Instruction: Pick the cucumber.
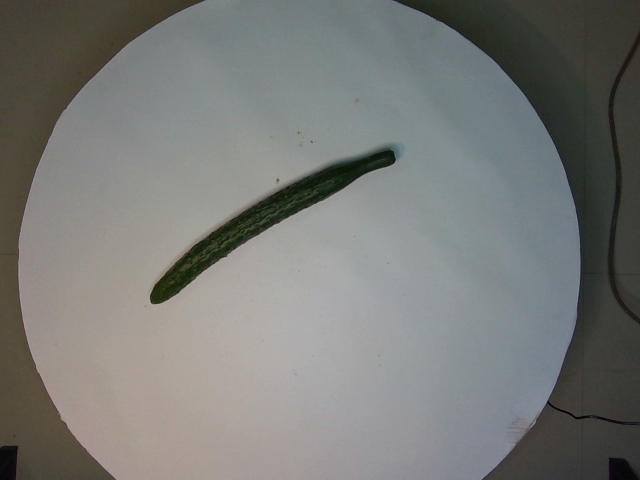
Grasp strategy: vertical